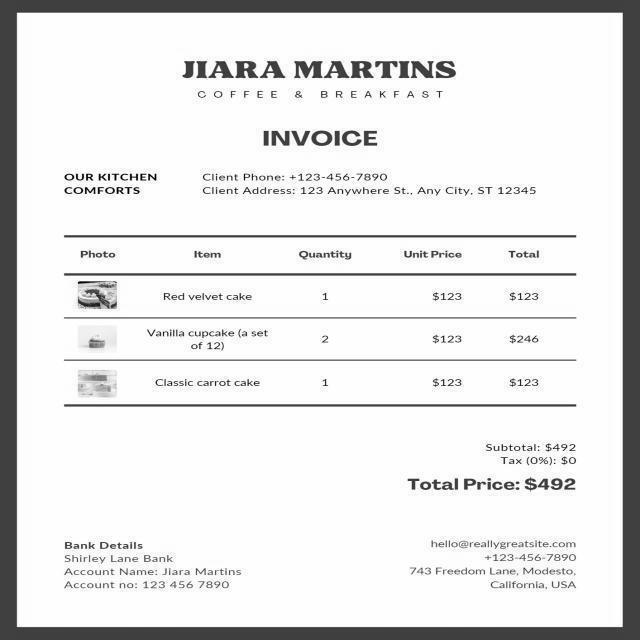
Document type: Invoice